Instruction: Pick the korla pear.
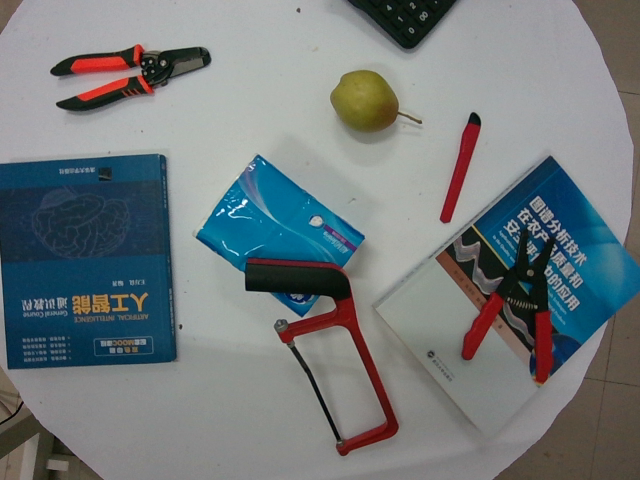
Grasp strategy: vertical